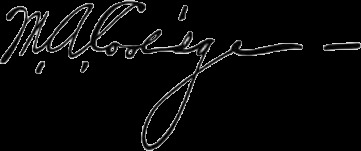
Signature of: marcus a coolidge